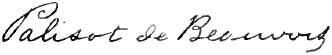
Signature of: palisot de beauvois